Question: What are the imaging findings?
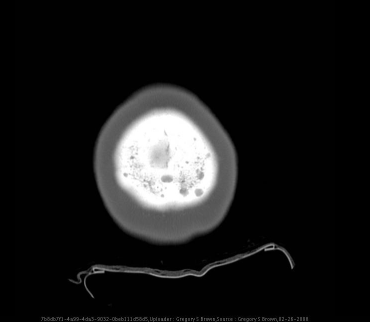
Answer: The imaging shows Head CT: Bilateral Lacrimal gland enlargement with homogenous tissue attenuation.  Multiple lucenies of the skull bilaterally, particularly posterior to the vertex ranging 5-9 mm in size.  Diffuse soft tissue attenuation noted in right maxillary sinus consistent with sinusitis.

Skeletal Survey: Left upper extremity-single round, punched-out appearing lucencies in the region of the radial tuberosity and proximal humerus; PA-chest-single, round, punched out appearing lucency in the lateral left clavicle; Skull-numerous, round, punched-out appearing lucencies over the parietal and frontal bones. 5-9mm diameter lucencies posterior to the vertex.